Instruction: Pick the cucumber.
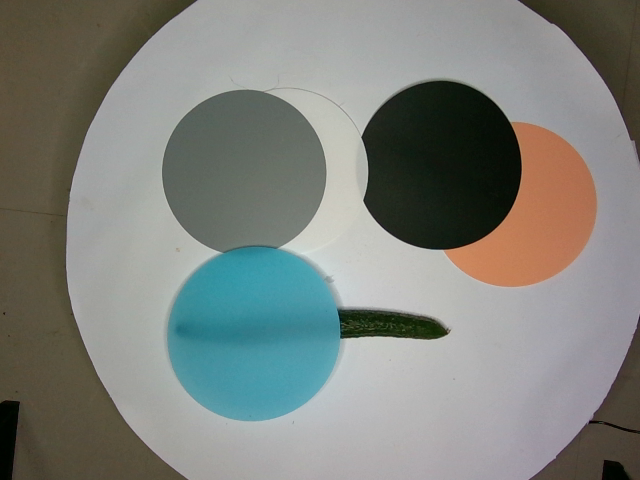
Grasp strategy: vertical